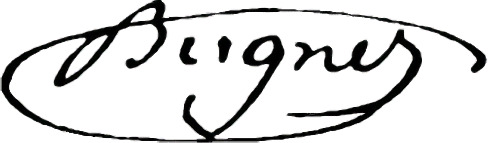
Signature of: jean joseph bugnet